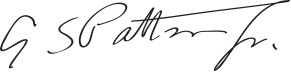
Signature of: george s patton